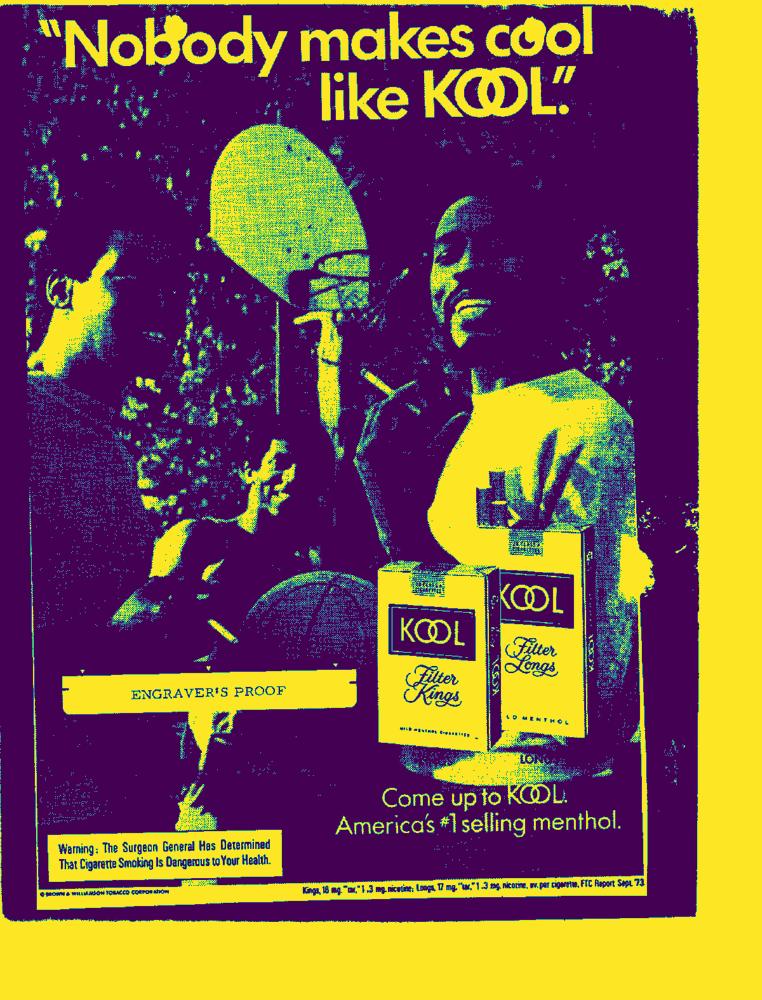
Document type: AD